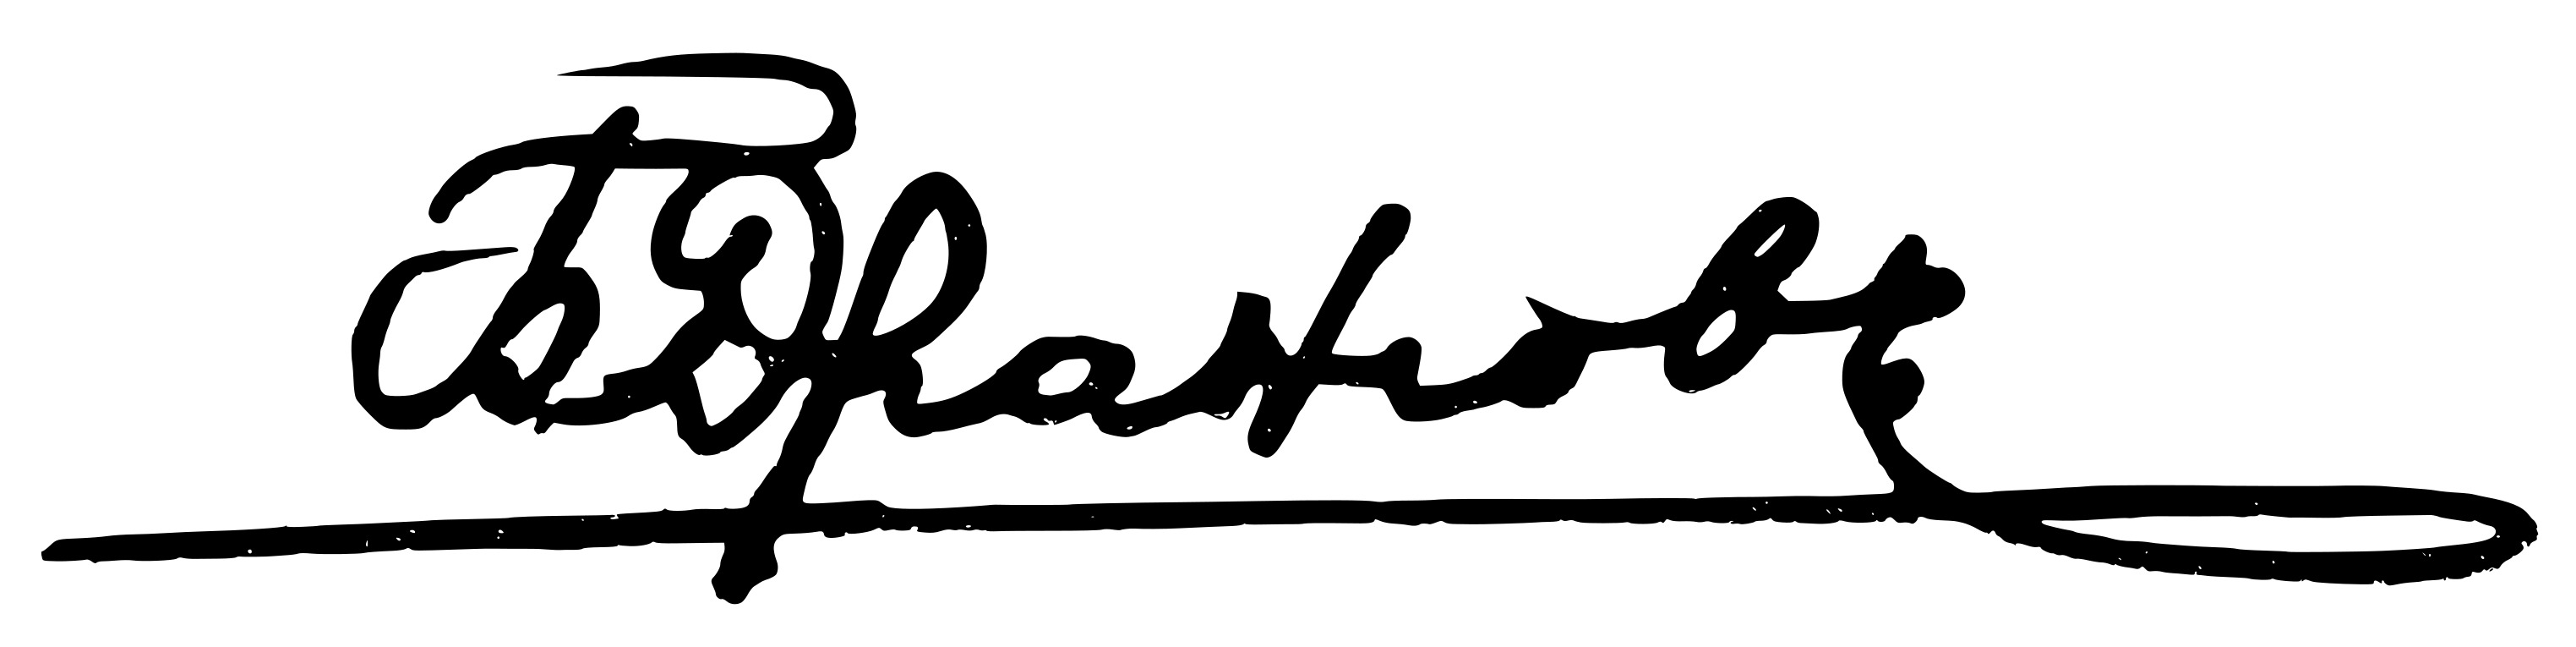
Signature of: boris drangov